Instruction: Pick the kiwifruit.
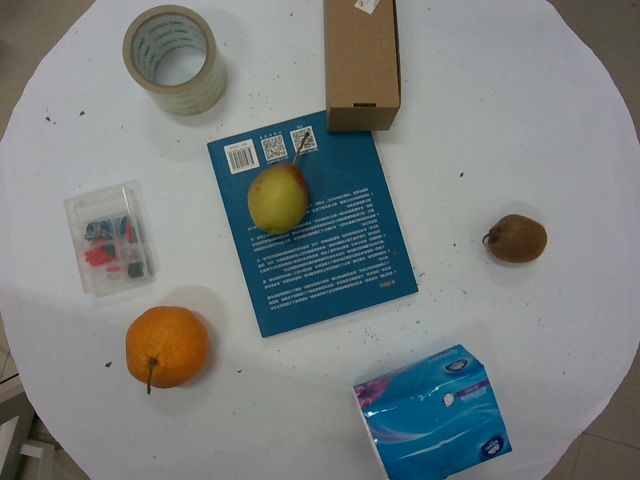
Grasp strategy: vertical